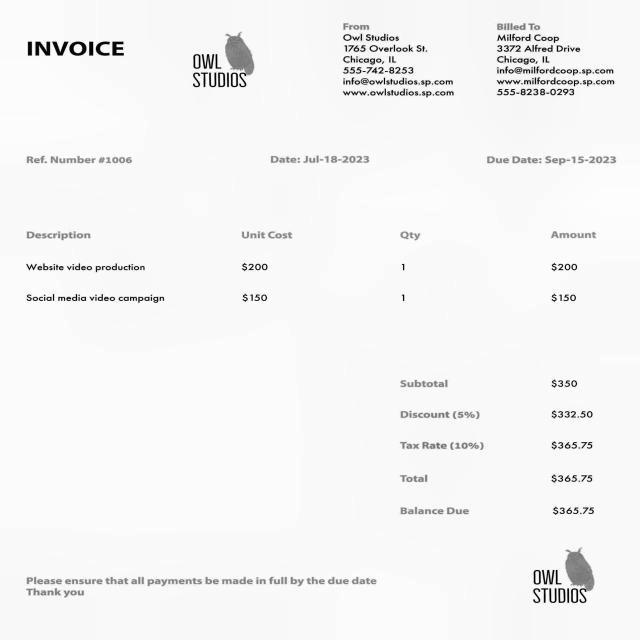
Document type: Invoice